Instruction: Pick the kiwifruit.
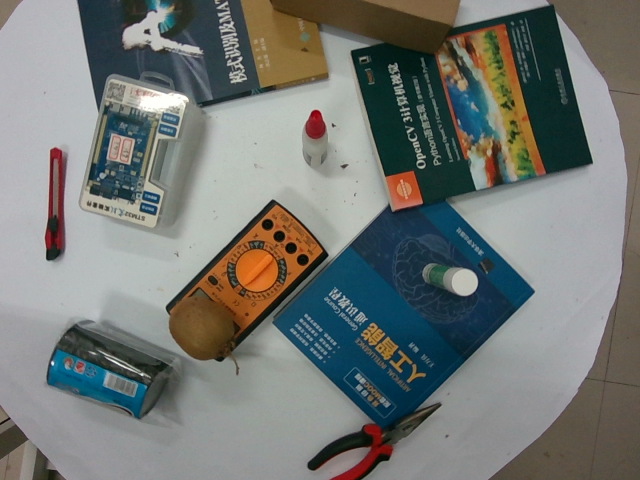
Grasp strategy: vertical